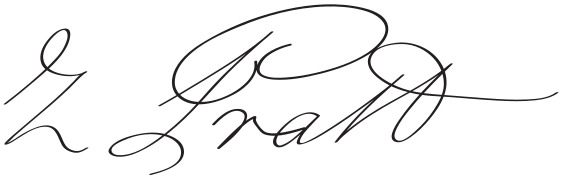
Signature of: zadock pratt